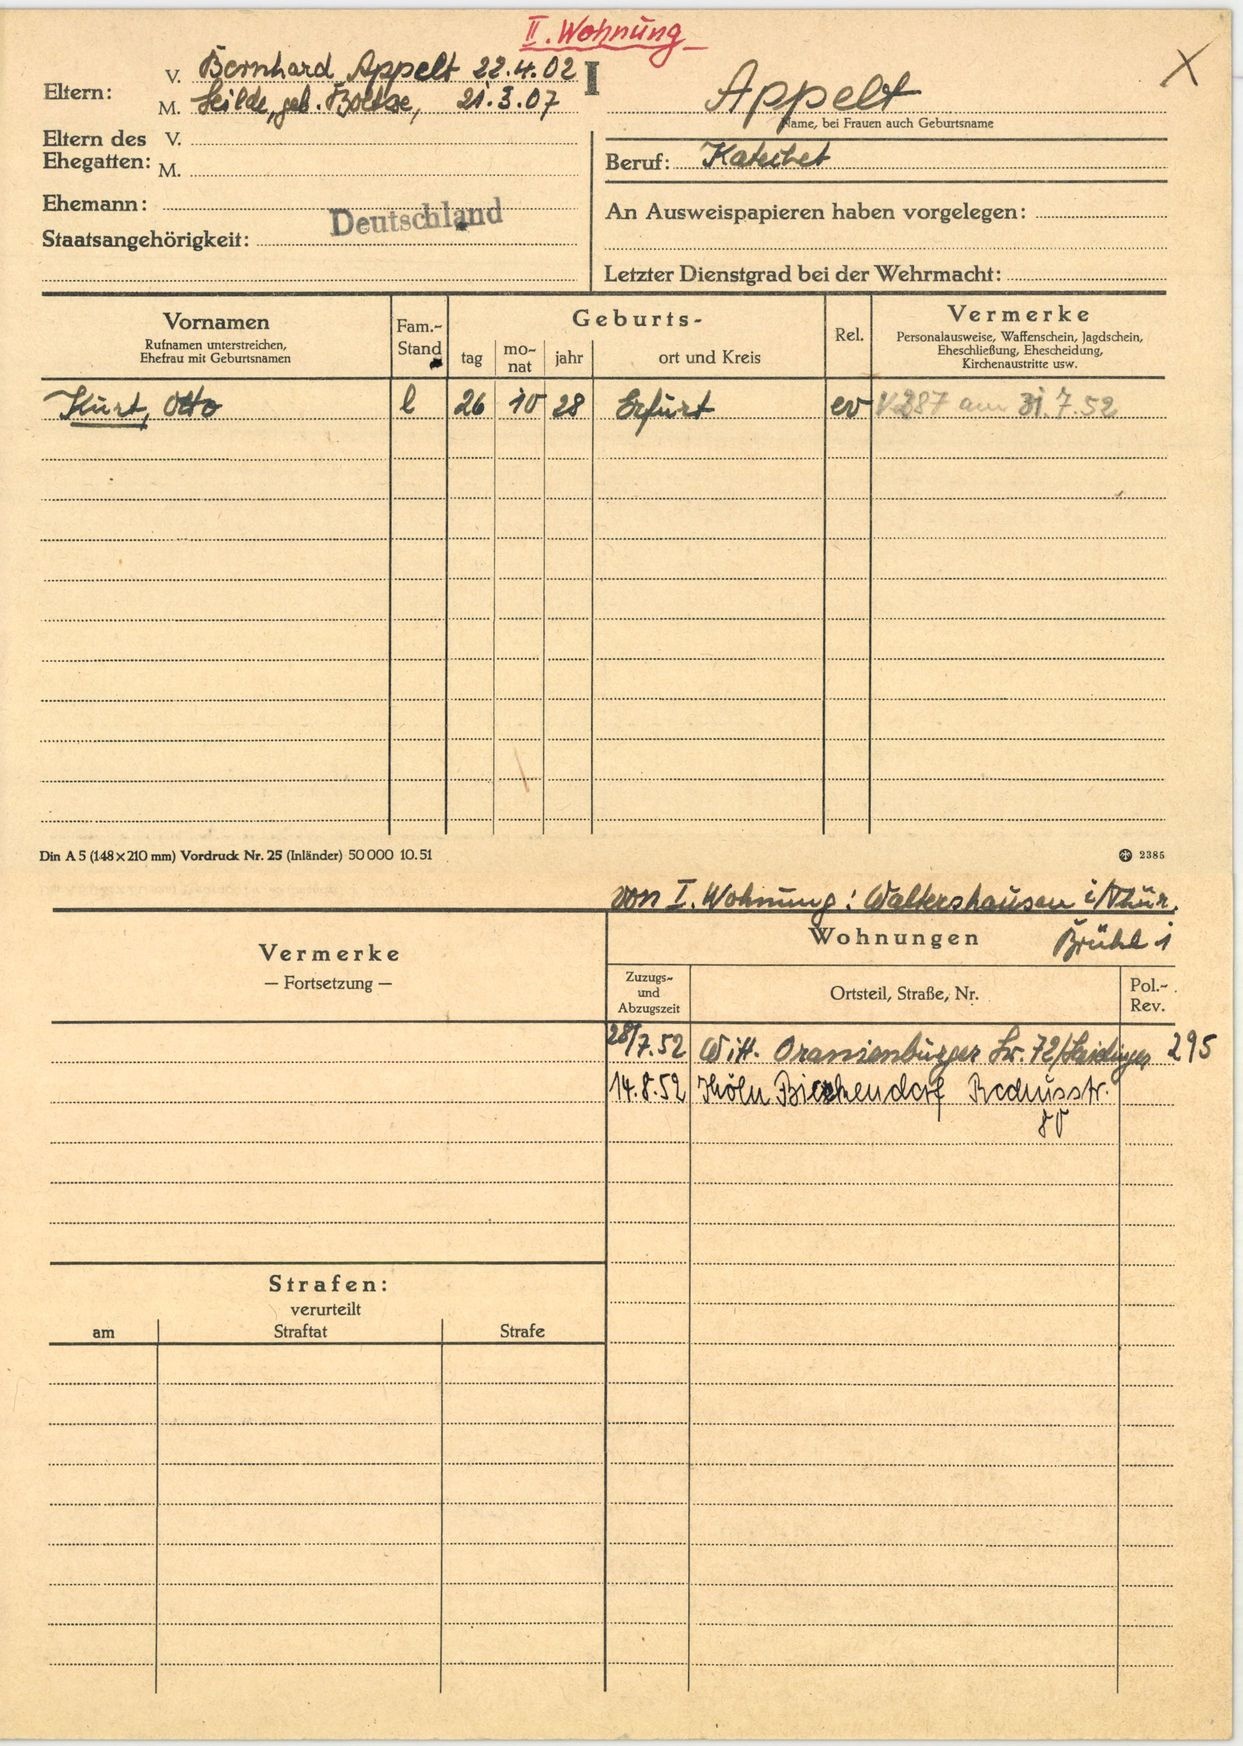
Appelt